Question: What is the potential diagnosis?
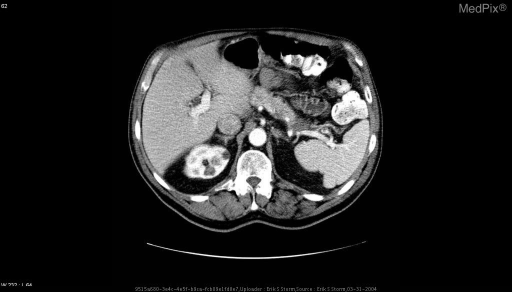
Answer: The possible diagnosis includes Mucinous Cystadenoma/Cystadenocarcinoma
Intraductal Papillary Tumor
Atypical pseudocyst.